Question: In what way does the history help explain the case?
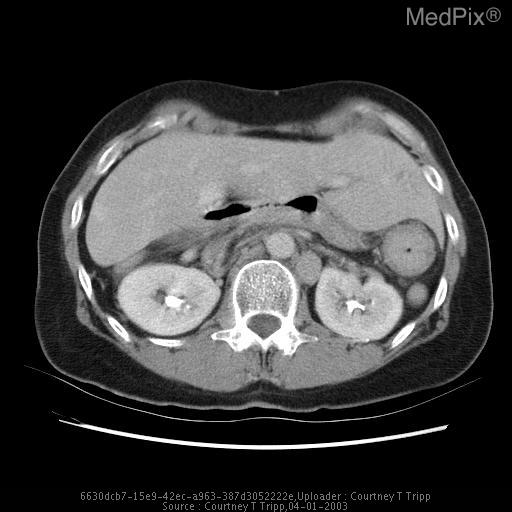
Answer: The patient's history of Known congenital right diaphragmatic hernia and occasional episodes of SOB, but normal PF tests. Request for assessment with UGI and SBFT was made to evaluate for evidence of malrotation and to determine the extent of herniated bowel within the thoracic cavity. is key in understanding the case.